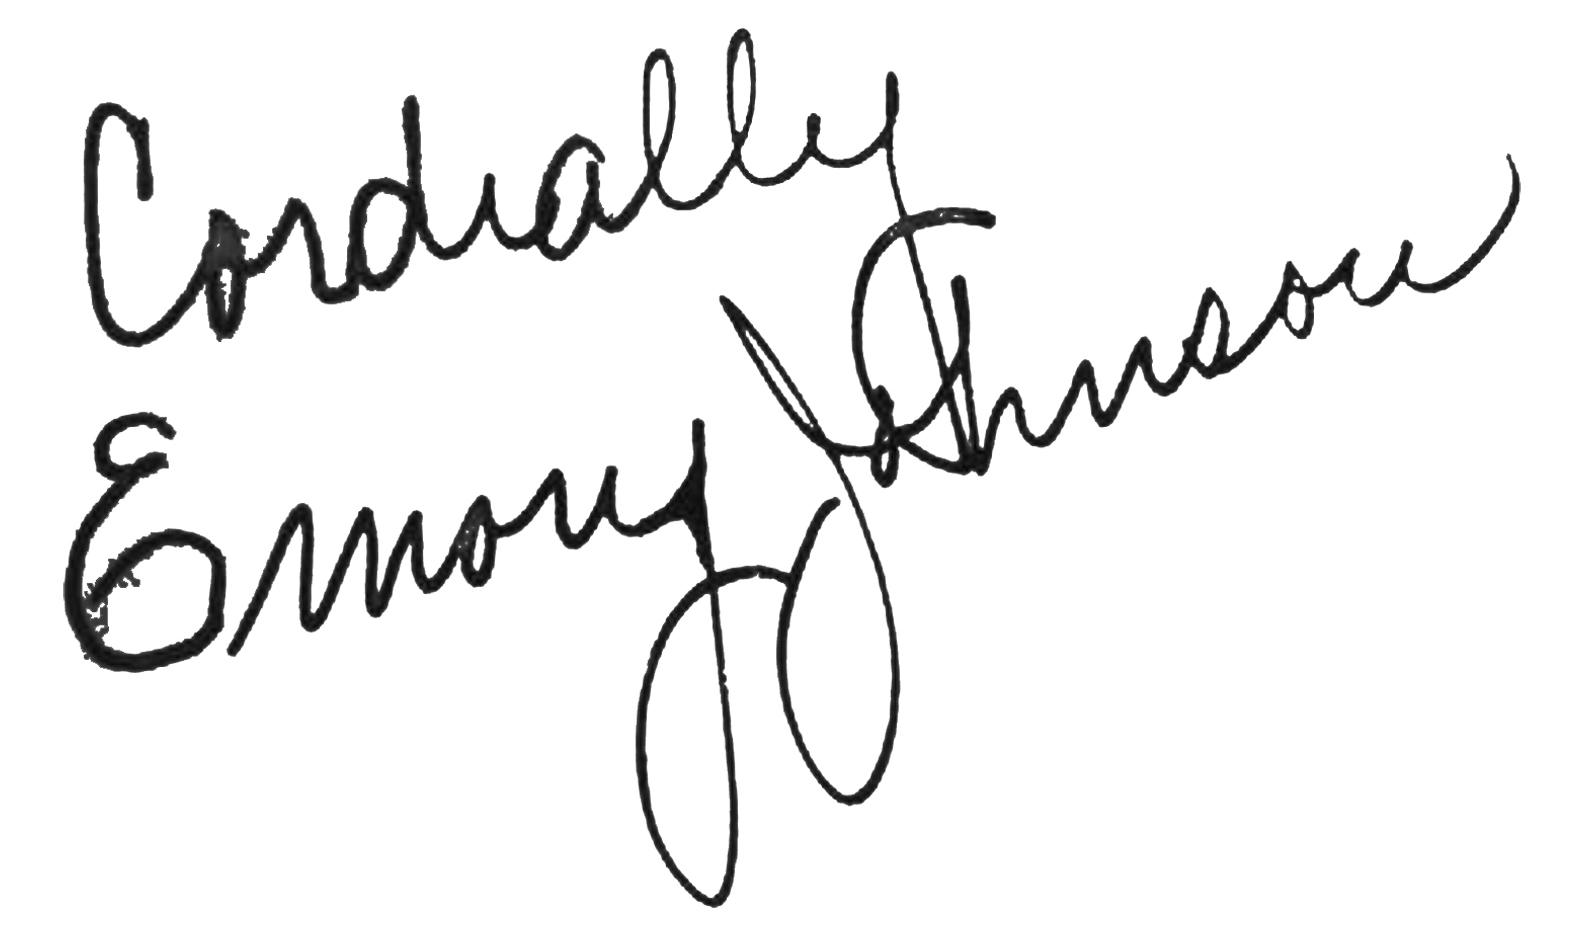
Signature of: emory johnson